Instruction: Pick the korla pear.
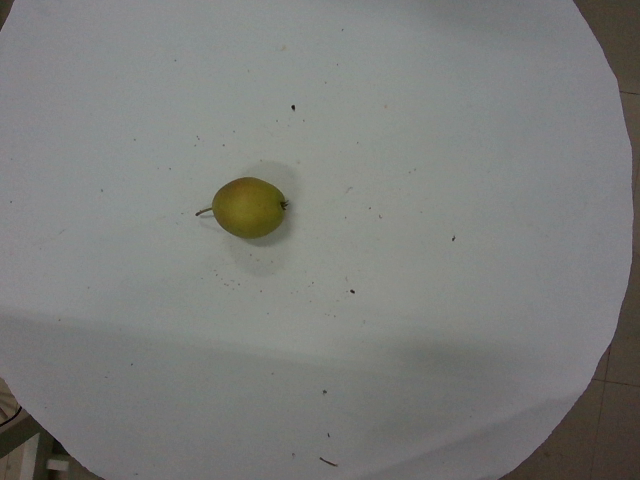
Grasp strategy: vertical